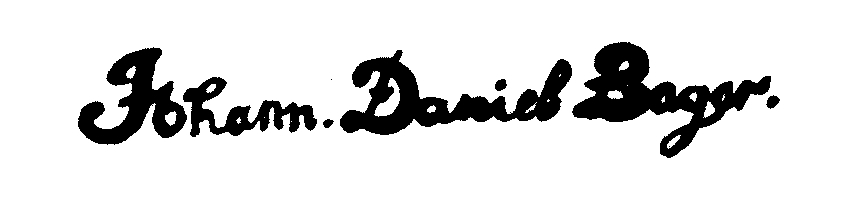
Signature of: johann daniel bager